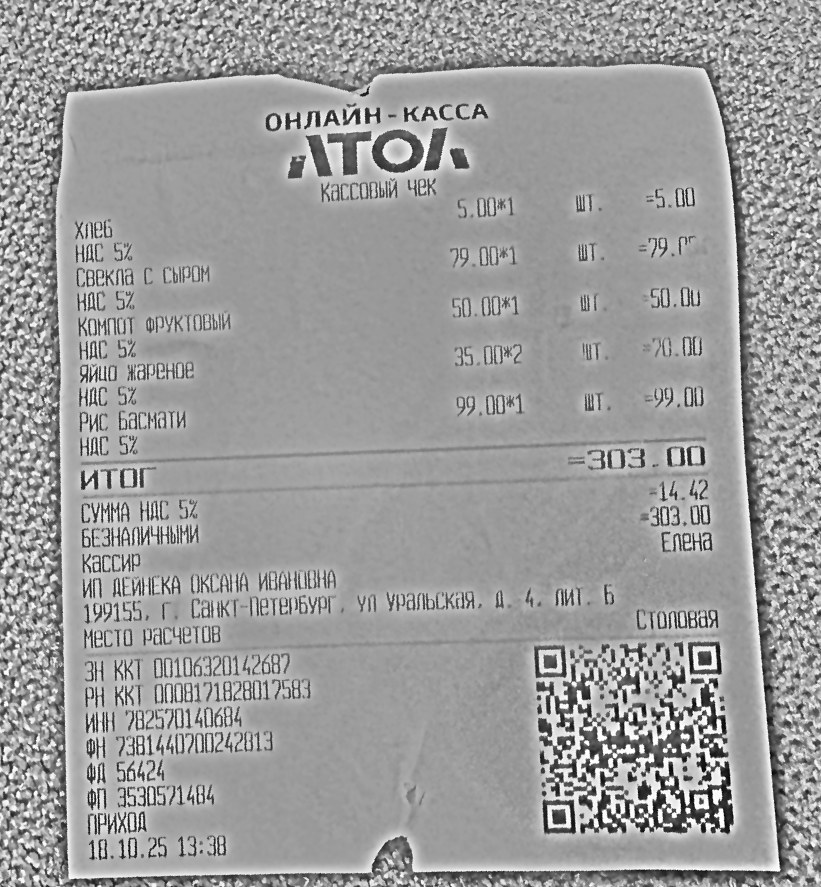
Продавец: ИП ДЕЙНЕКА ОКСАНА ИВАНОВНА
ИНН: 782570140684
Дата: 18.10.25 13:38
Товары: Хлеб; Свекла с сыром; Компот фруктовый; Яйцо жареное; Рис басмати
Количество: 1; 1; 1; 2; 1
Цена: 5.00; 79.00; 50.00; 35.00; 99.00
Сумма: 5.00; 79.00; 50.00; 70.00; 99.00
Итого: 303.00